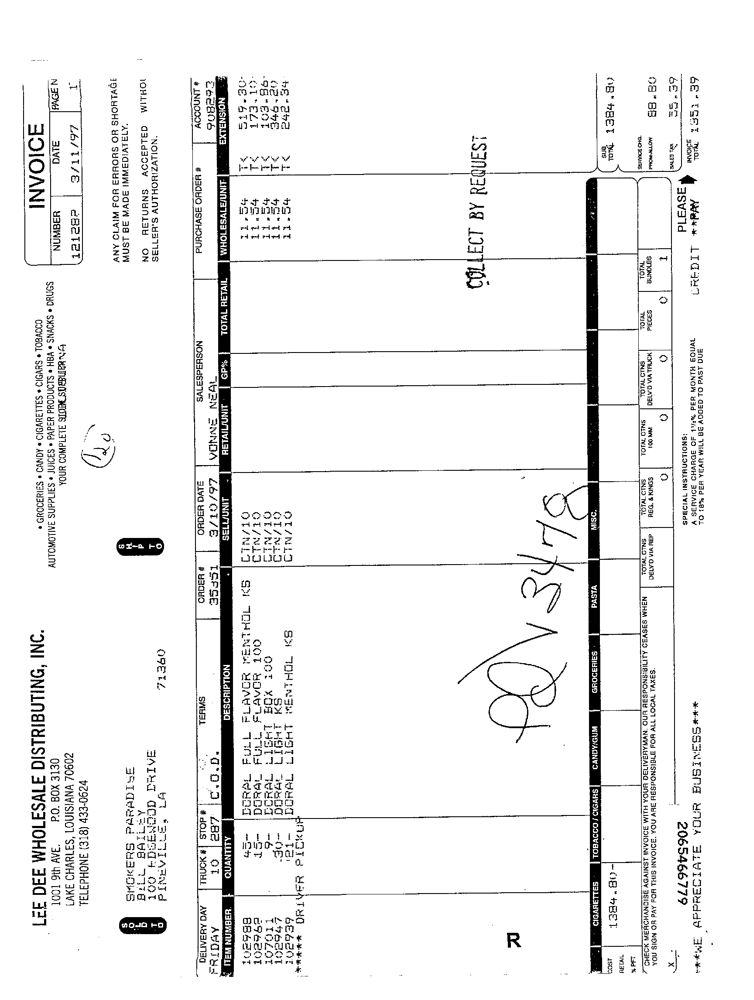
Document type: Invoice